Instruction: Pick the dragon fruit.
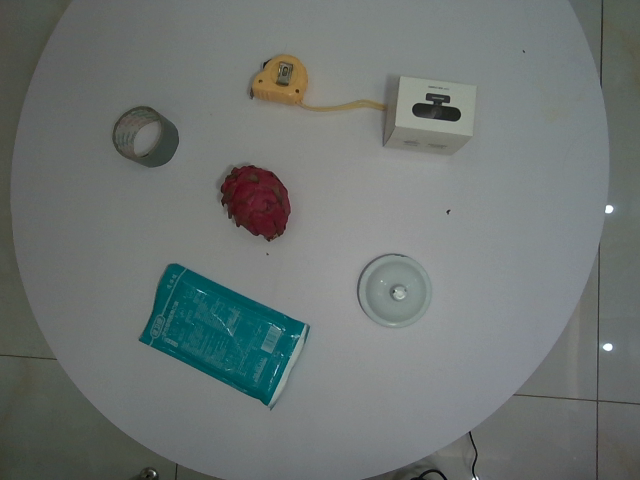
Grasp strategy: vertical